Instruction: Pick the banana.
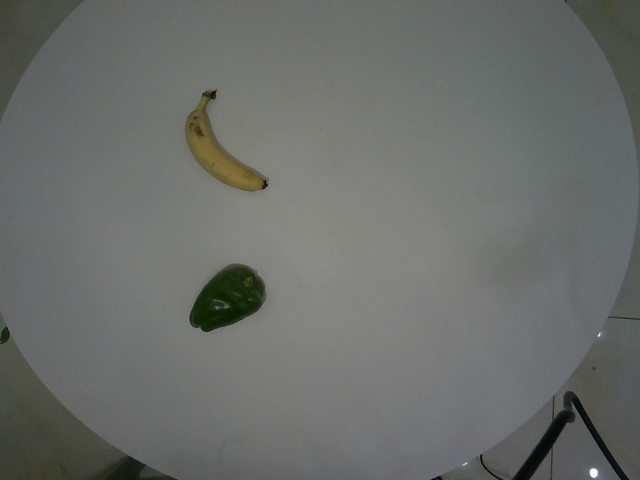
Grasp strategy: vertical